Question: What was observed in the imaging?
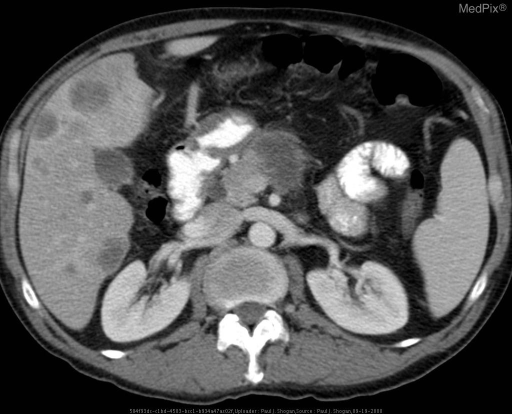
Answer: The imaging shows Contrast enhanced images through the liver, obtained during the hepatic arterial phase and viewed with liver windows, shows multiple nodular hypodensities throughout the liver parenchyma, with surrounding peripheral rim enhancement and associated wedge-shaped high-attenuation areas.

Contrast enhanced image through the pancreas shows a hypodense mass in the body. Note the attenuation difference between the tumor and the avidly enhancing normal pancreas. Contrast enhanced image through the pancreas shows a hypodense mass in the body. Note the attenuation difference between the tumor and the avidly enhancing normal pancreas.  Biopsy confirmed pancreatic adenocarcinoma..